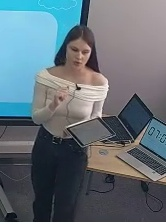
Транскрипция: Tell me please, are you sitting in the class right now? Yes.
Категория: Коммуникативные модальности
Подкатегория: Вербальное; Невербальное
Описание действия: Учитель переходит с русского языка на английский и жестом просит ученицу ответить на вопрос
Контекст и комментарии: Контекст ДО: ученик слушает оценку учителя для другого ученика. Контекст ПОСЛЕ: ученик обращает все свое внимание на преподавателя и внимательно слушает вопрос. Педагогический смысл: благодаря смене языка и жестикуляции учитель может обратить более сосредоточенное внимание ученика на себя и тему разговора